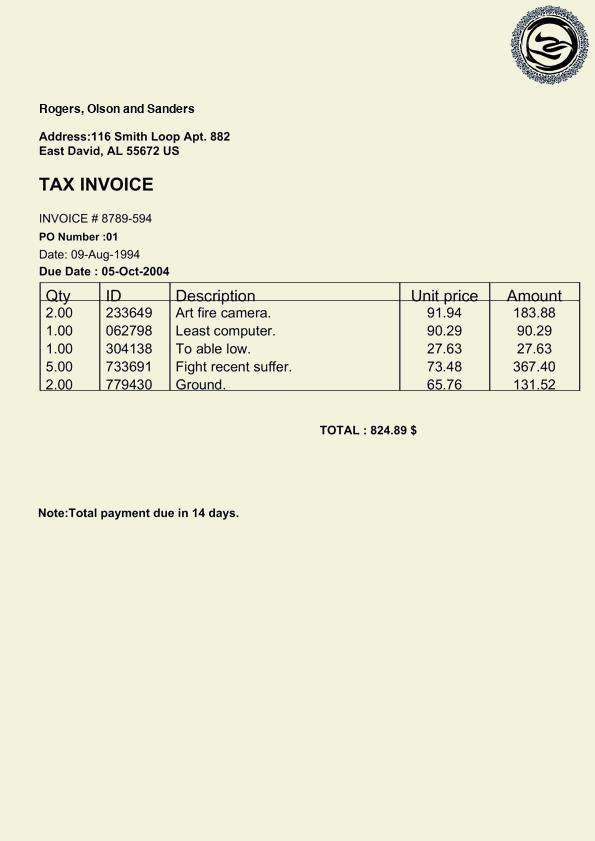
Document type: Invoice